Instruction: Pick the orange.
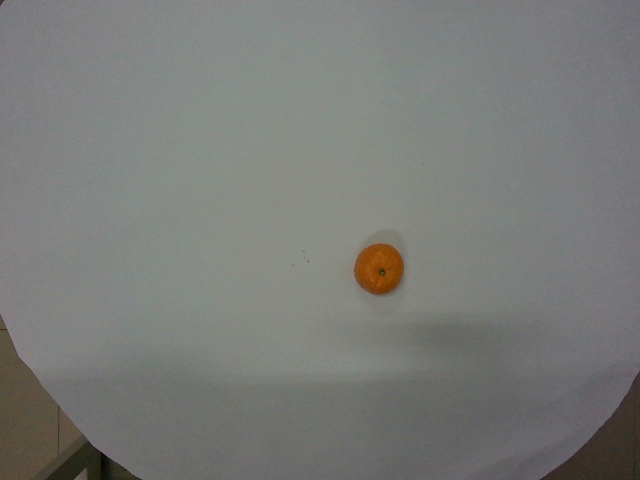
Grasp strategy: vertical